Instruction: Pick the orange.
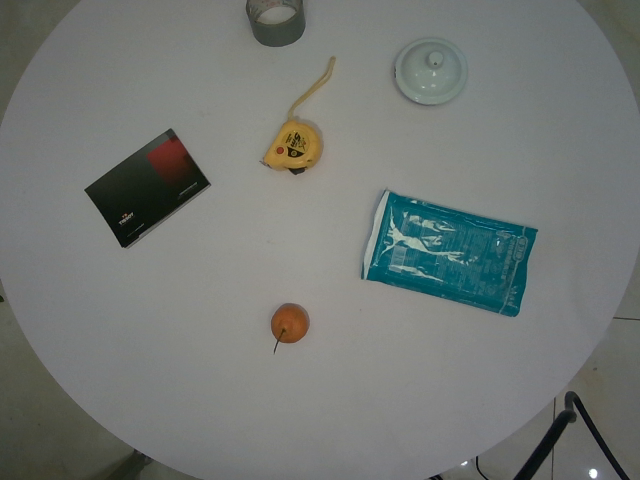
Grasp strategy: vertical